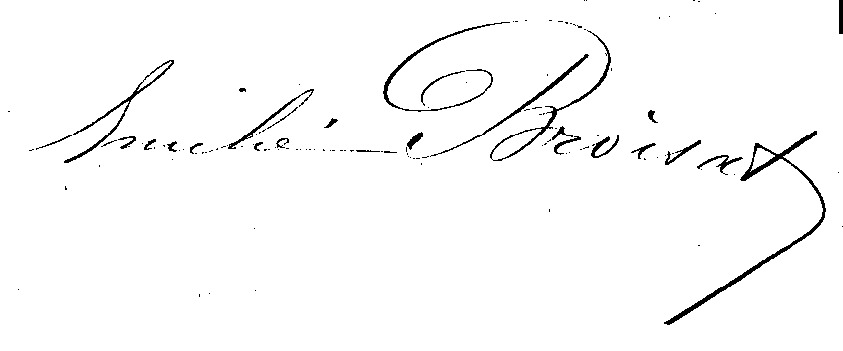
Signature of: émilie broisat